Question: What is the property identification or parcel number listed?
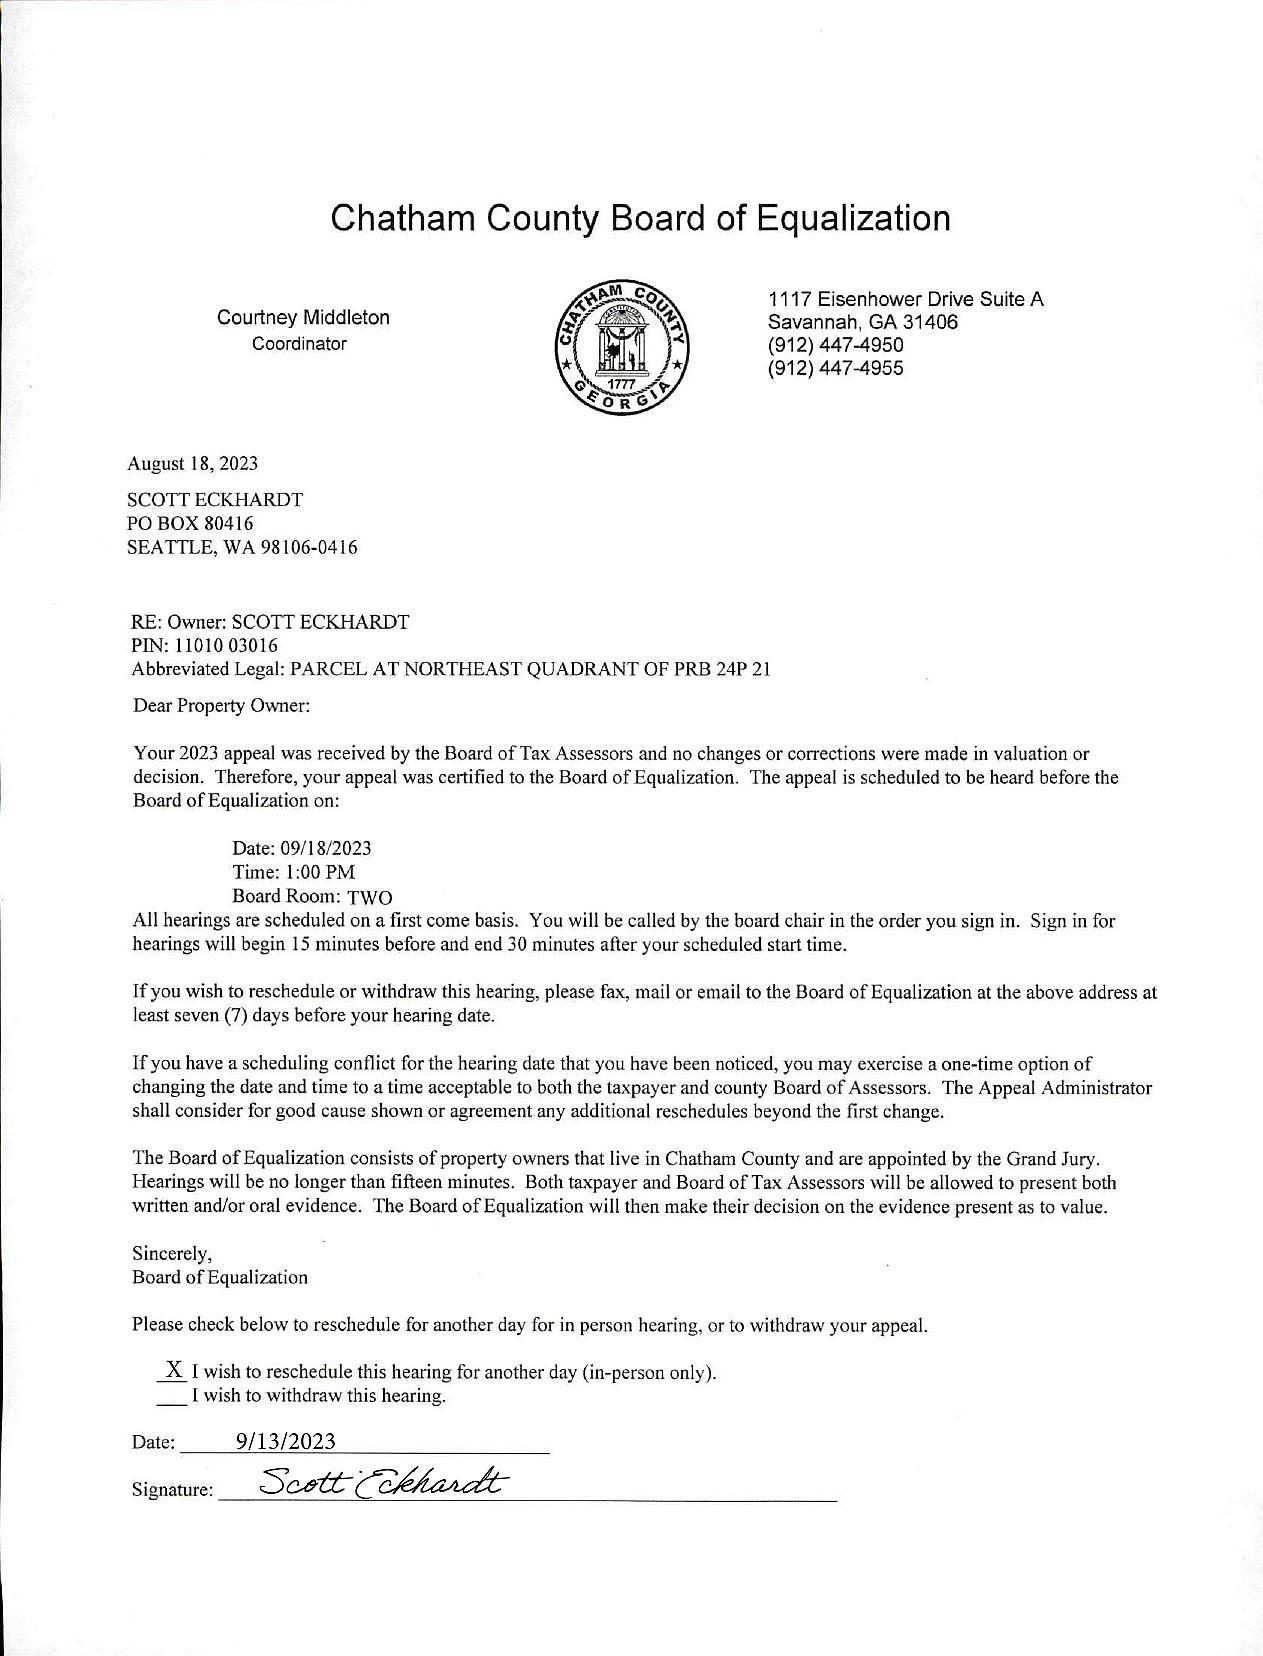
Answer: "11010 03016"